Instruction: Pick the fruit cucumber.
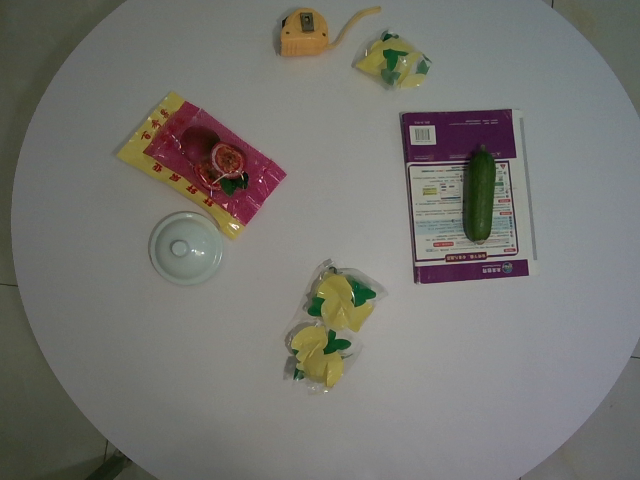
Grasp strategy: vertical